Question: What could the diagnosis suggest?
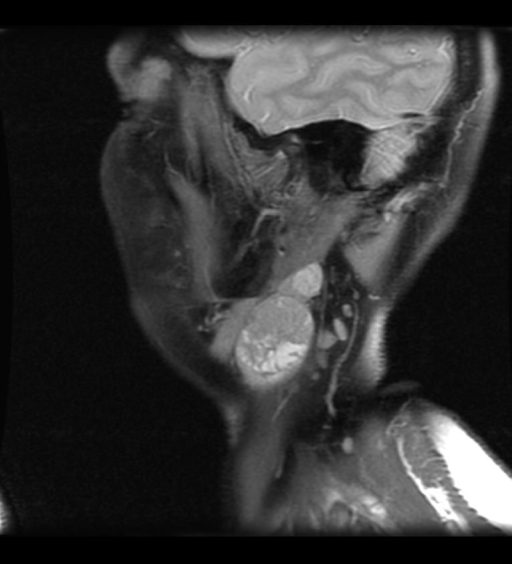
Answer: The possible diagnosis includes » Neoplasm - primary vs metastatic
» Infection
» Connective Tissue Disorder
» Vasculitis
» Other autoimmune disease
» Other inflammatory process.